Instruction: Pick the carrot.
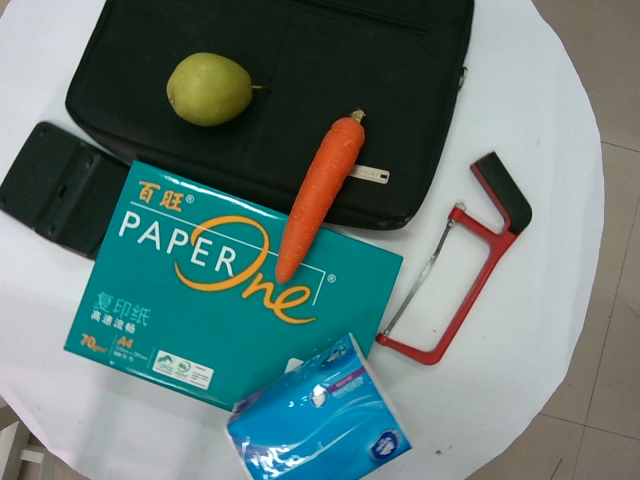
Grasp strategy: vertical